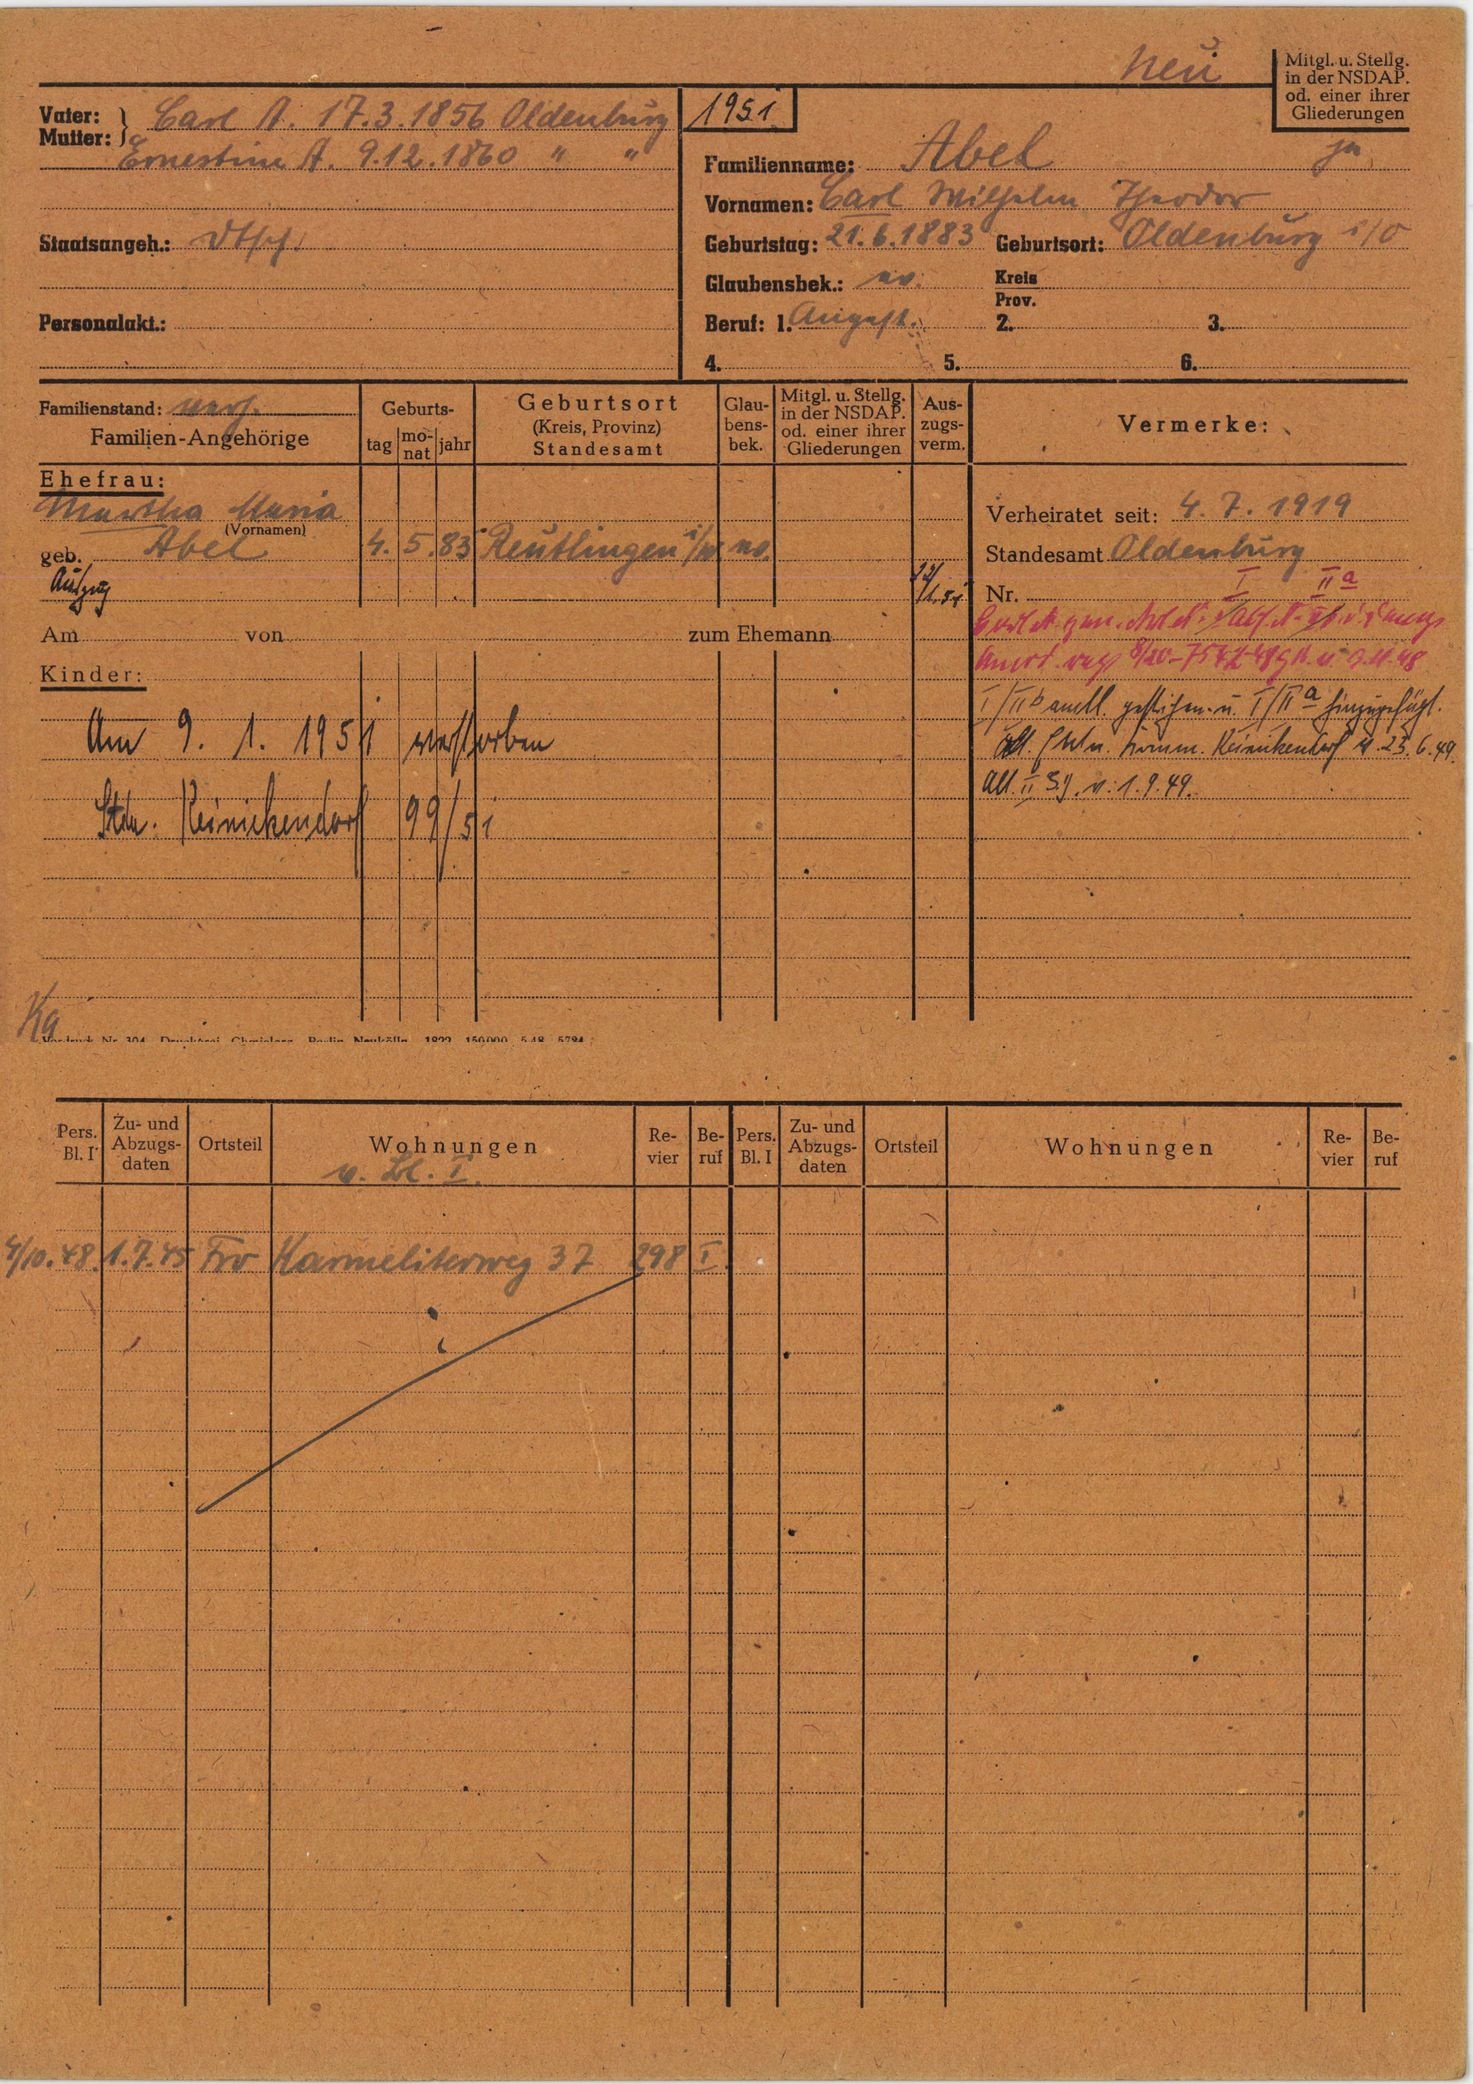
Abel